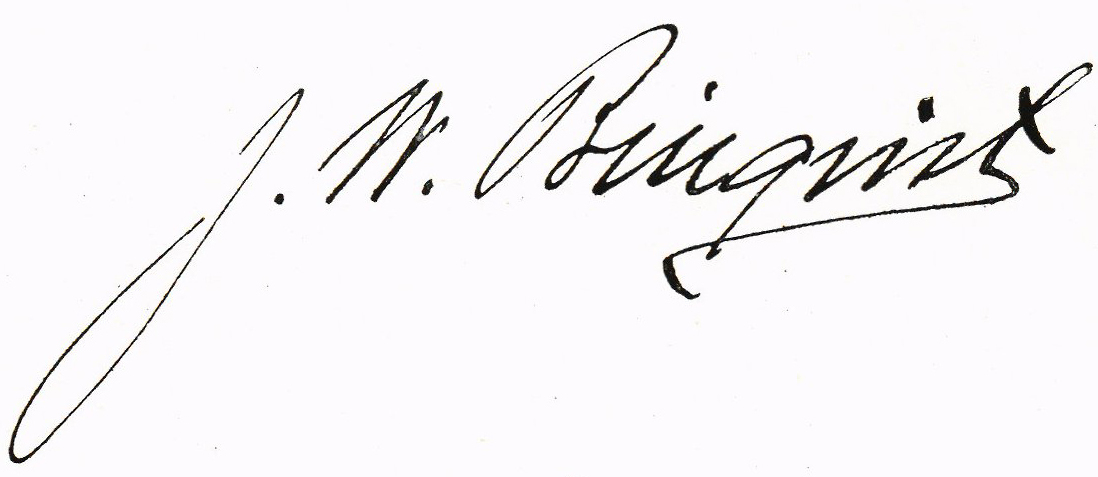
Signature of: johan billqvist